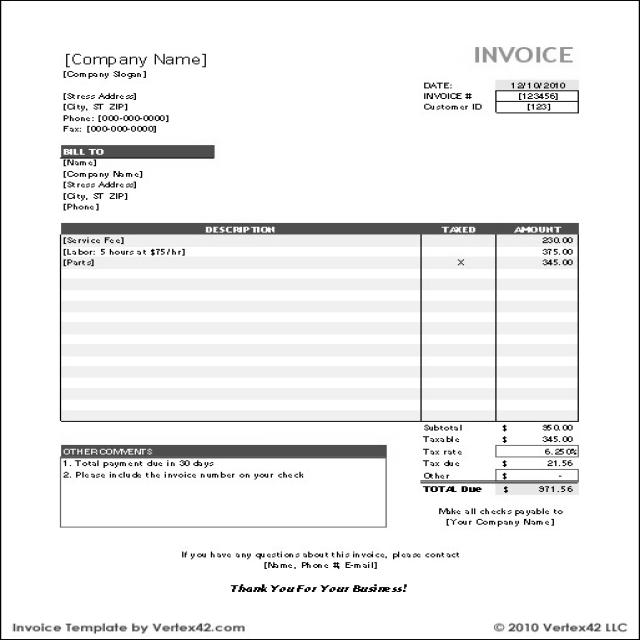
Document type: Invoice